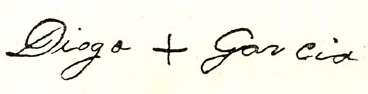
Signature of: diogo garcia da cruz